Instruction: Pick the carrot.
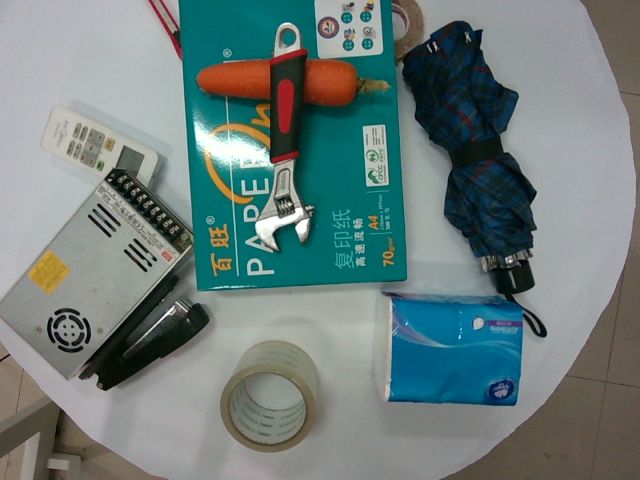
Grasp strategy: vertical